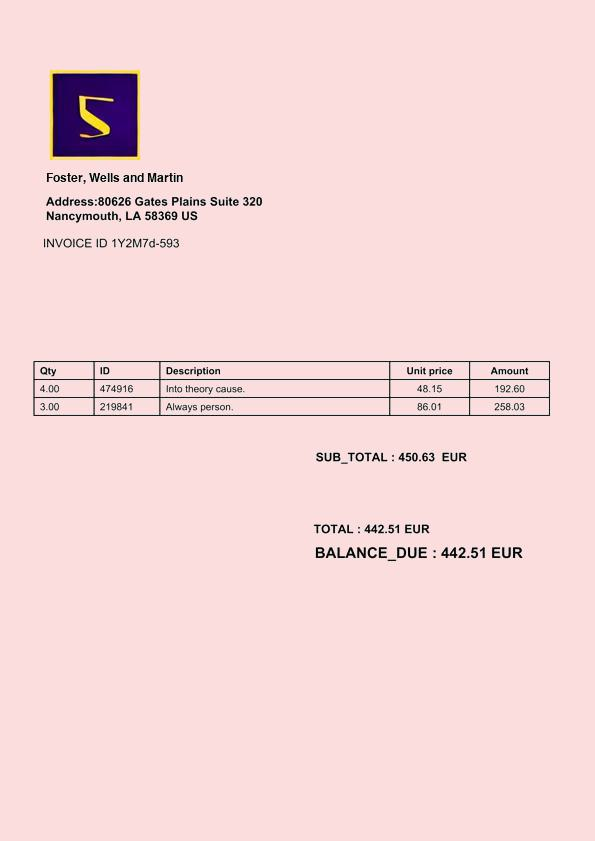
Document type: Invoice